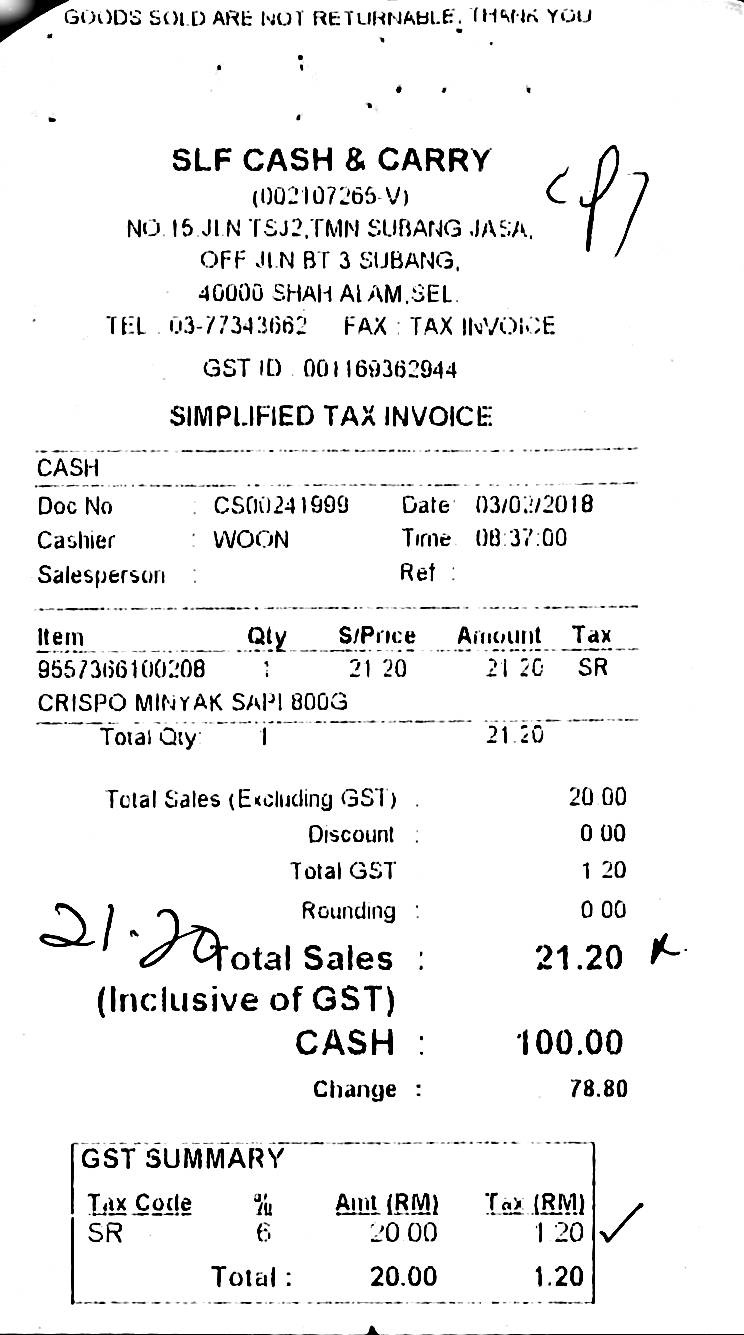
GOODS SOLD ARE NOT RETURNABLE THANK YOU
SLF CASH & CARRY
(002107265-V)
NO. 15.JLN TSJ2.TMN SUBANG JASA.
OFF JLN BT 3 SUBANG.
40000 SHAH ALAM. SEL.
TEL : 03-77343662
FAX : TAX INVOICE
GST ID : 001169362944
SIMPLIFIED TAX INVOICE
CASH
DOC NO
: CS00241999
DATE: 03/02/2018
CASHIER
: WOON
TIME: 08:37:00
SALESPERSON :
REF :
ITEM
QTY
S/PRICE
AMOUNT
TAX
9557366100208
1
21.20
21.20
SR
CRISPO MINYAK SAPI800G
TOTAL QTY:
1
21.20
TOTAL SALES (EXCLUDING GST) :
20.00
DISCOUNT :
0.00
TOTAL GST
1.20
ROUNDING :
0.00
TOTAL SALES :
21.20
(INCLUSIVE OF GST)
CASH :
100.00
CHANGE :
78.80
GST SUMMARY
TAX CODE
%
AMT (RM)
TAX (RM)
SR
6
20.00
1.20
TOTAL :
20.00
1.20